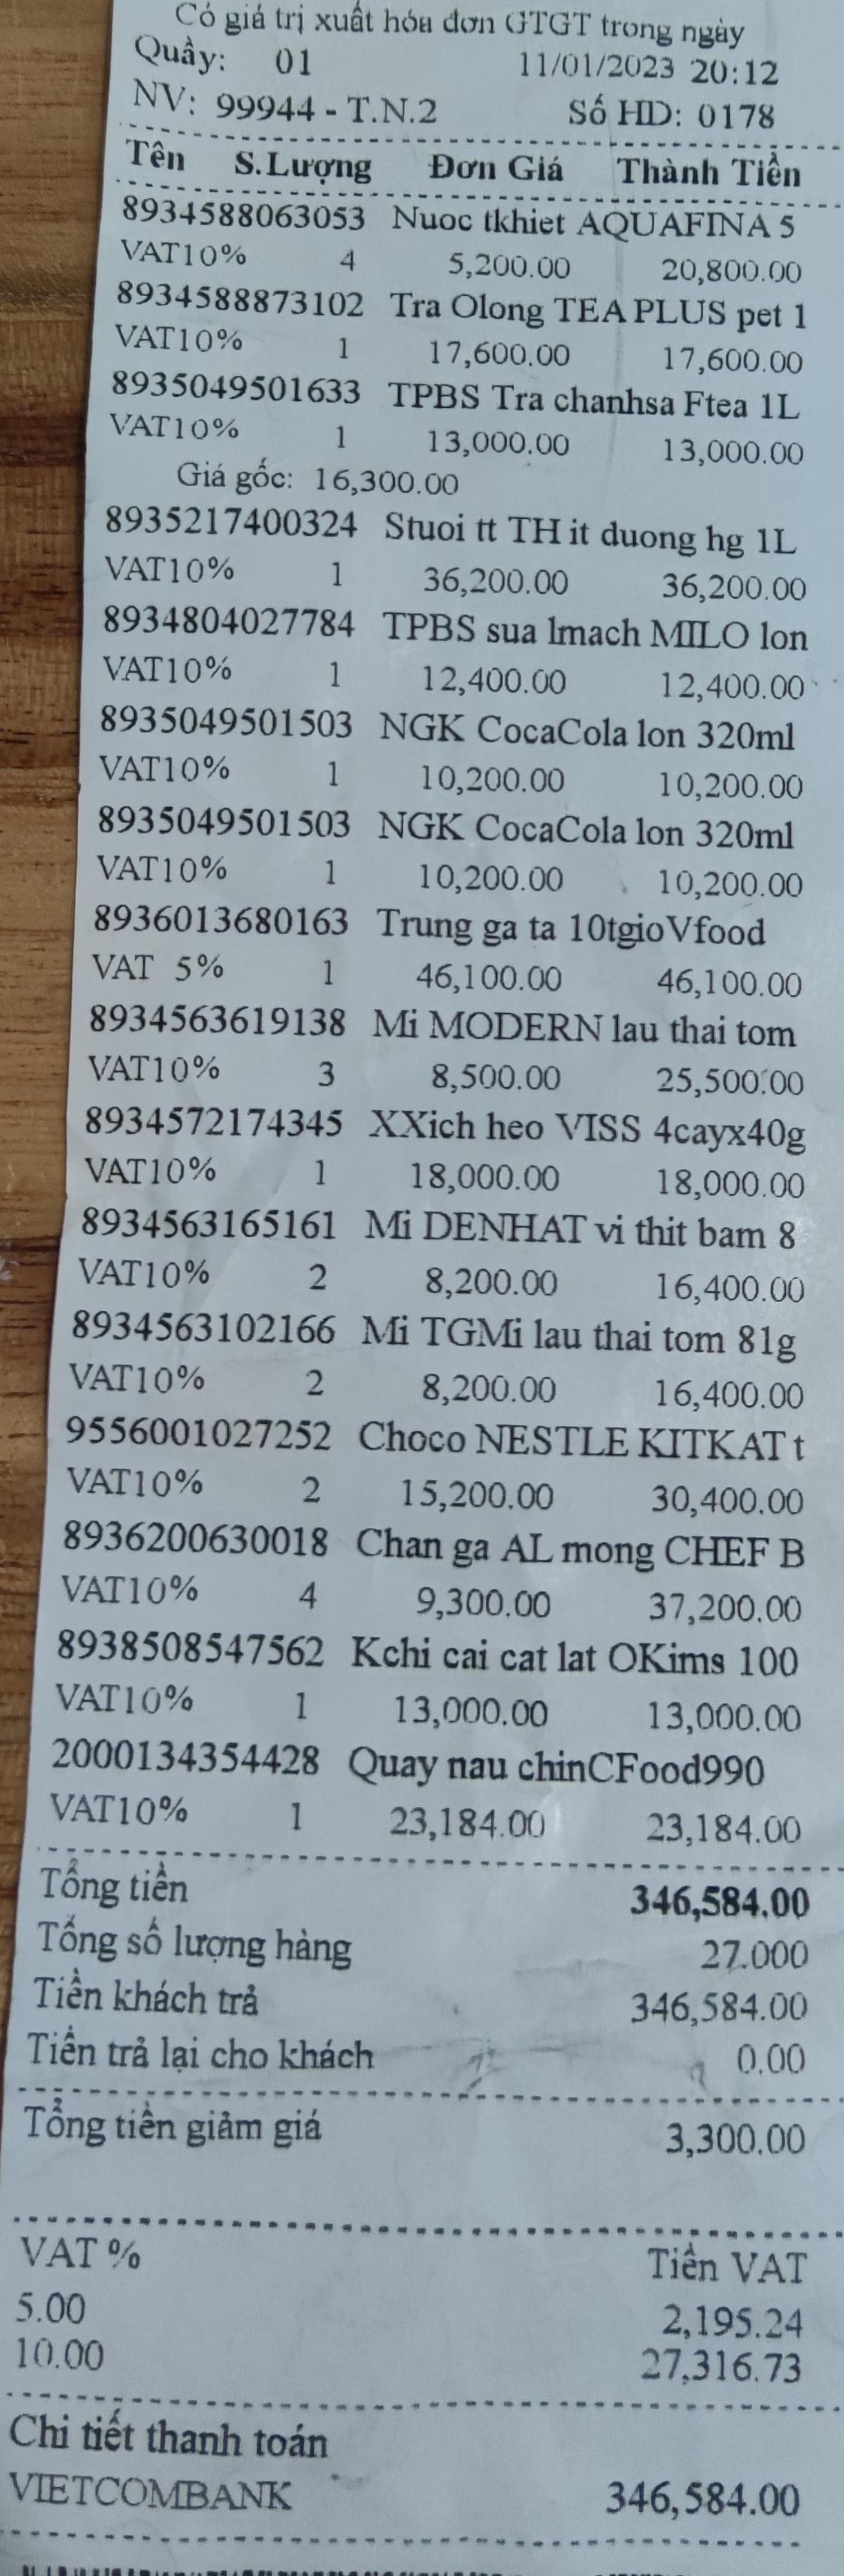
Có giá trị xuất hóa đơn GTGT trong ngày
Quầy: 01 11/01/2023 20:12
NV: 99994 - T.N.2 Số HD: 0178

<table>
<tr>
<th>Tên</th>
<th>S.Luong</th>
<th>Đơn Giá</th>
<th>Thành Tiền</th>
</tr>
<tr>
<td>8934588063053 Nuoc thkiet AQUAFINA 5<br/>(VAT10%)</td>
<td>4</td>
<td>5,200.00</td>
<td>20,800.00</td>
</tr>
<tr>
<td>8934588873102 Tra Along TEA PLUS pet 1<br/>(VAT10%)</td>
<td>1</td>
<td>17,600.00</td>
<td>17,600.00</td>
</tr>
<tr>
<td>8935049501633 TPBS Tra chanhsa Ftea 1l<br/>(VAT10%)</td>
<td>1</td>
<td>13,000.00</td>
<td>13,000.00</td>
</tr>
<tr>
<td>Giá gốc: 16,300.00</td>
<td></td>
<td></td>
<td></td>
</tr>
<tr>
<td>8935217400324 Stuoi tt TH it duong hg 1L<br/>(VAT10%)</td>
<td>1</td>
<td>36,200.00</td>
<td>36,200.00</td>
</tr>
<tr>
<td>8934804027784 TPBS sua Imach Milo 1on<br/>(VAT10%)</td>
<td>1</td>
<td>12,400.00</td>
<td>12,400.00</td>
</tr>
<tr>
<td>8935049501503 NGK CocaCola lon 320ml<br/>(VAT10%)</td>
<td>1</td>
<td>10,200.00</td>
<td>10,200.00</td>
</tr>
<tr>
<td>8935049501503 NGK CocaCola lon 320ml<br/>(VAT10%)</td>
<td>1</td>
<td>10,200.00</td>
<td>10,200.00</td>
</tr>
<tr>
<td>8936013680163 Trung ga ta 10tgioVfood<br/>(VAT 5%)</td>
<td>1</td>
<td>46,100.00</td>
<td>46,100.00</td>
</tr>
<tr>
<td>8934563619138 Mi Modern lau thai tom<br/>(VAT10%)</td>
<td>3</td>
<td>8,500.00</td>
<td>25,500.00</td>
</tr>
<tr>
<td>8934572174345 XXich heo VISS 4cayx40g<br/>(VAT10%)</td>
<td>1</td>
<td>18,000.00</td>
<td>18,000.00</td>
</tr>
<tr>
<td>8934563165161 Mi DENHAT vi thịt bam 8<br/>(VAT10%)</td>
<td>2</td>
<td>8,200.00</td>
<td>16,400.00</td>
</tr>
<tr>
<td>8934563102166 Mi TGMi lau thai tom 81g<br/>(VAT10%)</td>
<td>2</td>
<td>8,200.00</td>
<td>16,400.00</td>
</tr>
<tr>
<td>9556001027252 Choco NESTLE KITKAT t<br/>(VAT10%)</td>
<td>2</td>
<td>15,200.00</td>
<td>30,400.00</td>
</tr>
<tr>
<td>8936200630018 Chan ga AL mong CHEF B<br/>(VAT10%)</td>
<td>4</td>
<td>9,300.00</td>
<td>37,200.00</td>
</tr>
<tr>
<td>8938508547562 Kchi cai cat lat OKims 100<br/>(VAT10%)</td>
<td>1</td>
<td>13,000.00</td>
<td>13,000.00</td>
</tr>
<tr>
<td>2000134354428 Quay nau chinCFood990<br/>(VAT10%)</td>
<td>1</td>
<td>23,184.00</td>
<td>23,184.00</td>
</tr>
</table>

Tổng tiền 346,584.00
Tổng số lượng hàng 27.000
Tiền khách trả 346,584.00
Tiền trả lại cho khách 0.00
Tổng tiền giảm giá 3,300.00

VAT % Tiền VAT
5.00 2,195.24
10.00 27,316.73

Chi tiết thanh toán
VIETCOMBANK 346,584.00
NV: